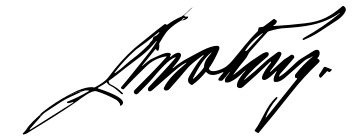
Signature of: antonín novotný